Question: What is the potential diagnosis?
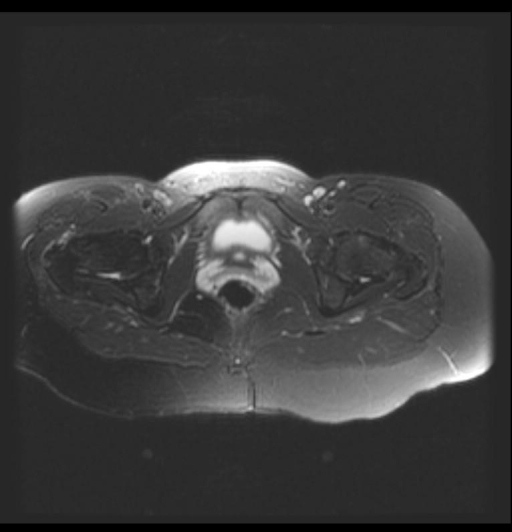
Answer: The possible diagnosis includes Trochanteric bursitis
Gluteus minimus tear, avulsion
Metastatic disease
Infection.